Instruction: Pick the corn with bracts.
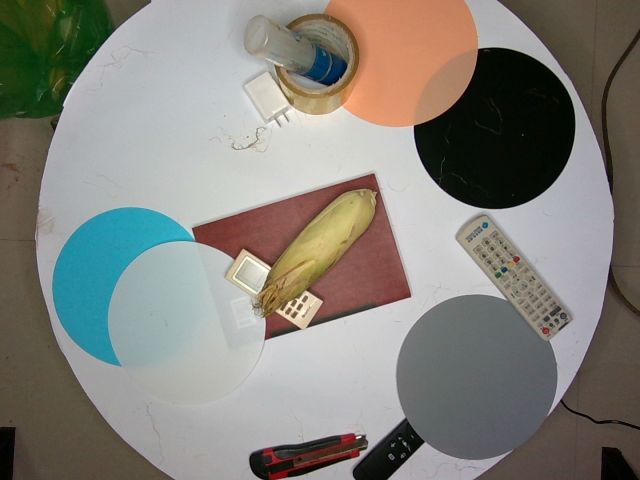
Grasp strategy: vertical